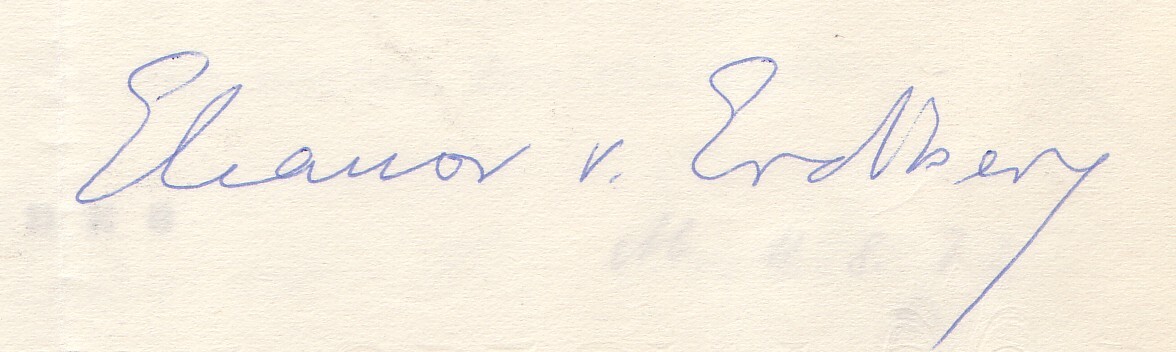
Signature of: eleanor von erdberg